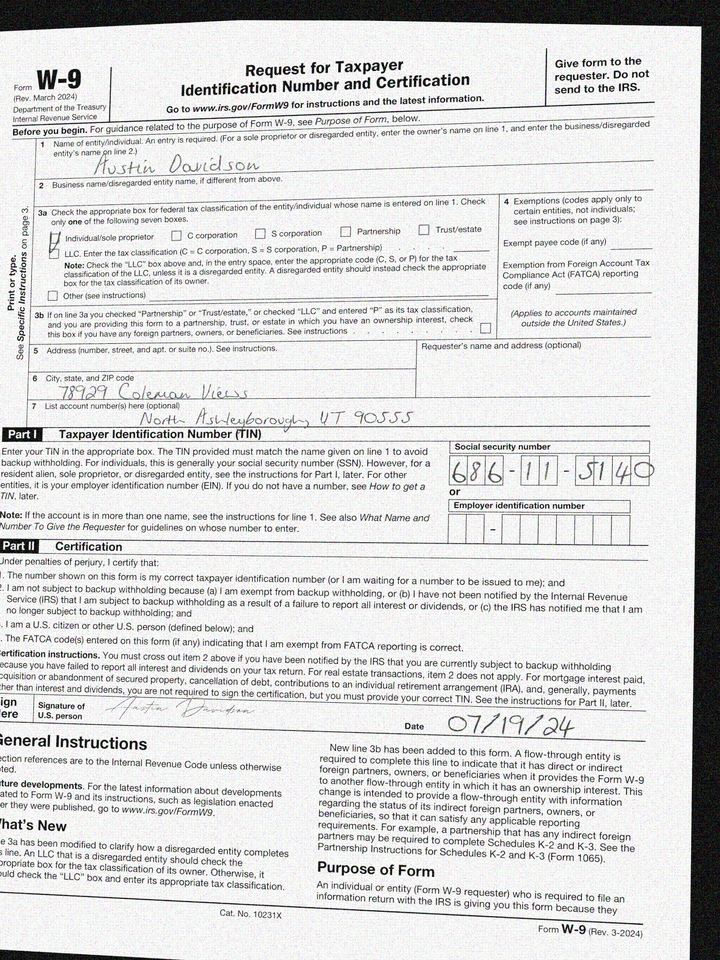
adr1: 78929 Coleman Views
adr2: North Ashleyborough, UT 90555
cbx: yes
ssn: 686115140
enm: Austin Davidson
sdt: 07/19/24